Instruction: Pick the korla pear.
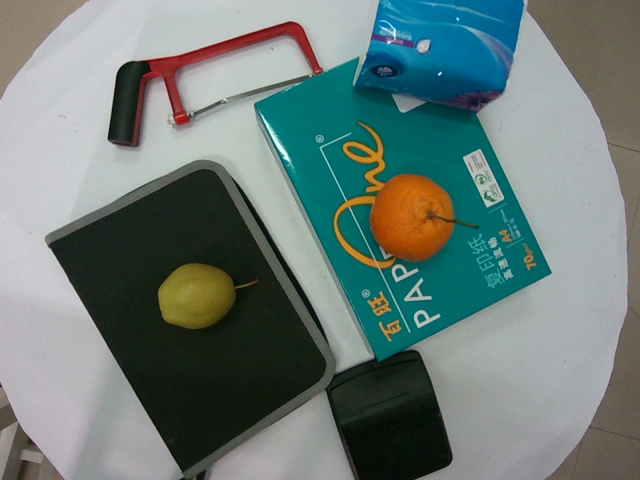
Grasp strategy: vertical